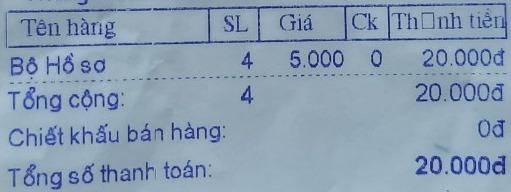
<table>
<tr>
<th>Tên hàng</th>
<th>SL</th>
<th>Giá</th>
<th>Ck</th>
<th>Thanh tiền</th>
</tr>
<tr>
<td>Bộ Hồ sơ</td>
<td>4</td>
<td>5.000</td>
<td>0</td>
<td>20.000đ</td>
</tr>
</table>
Tổng cộng: 4 20.000đ
Chiết khấu bán hàng: 0đ
Tổng số thanh toán: 20.000đ